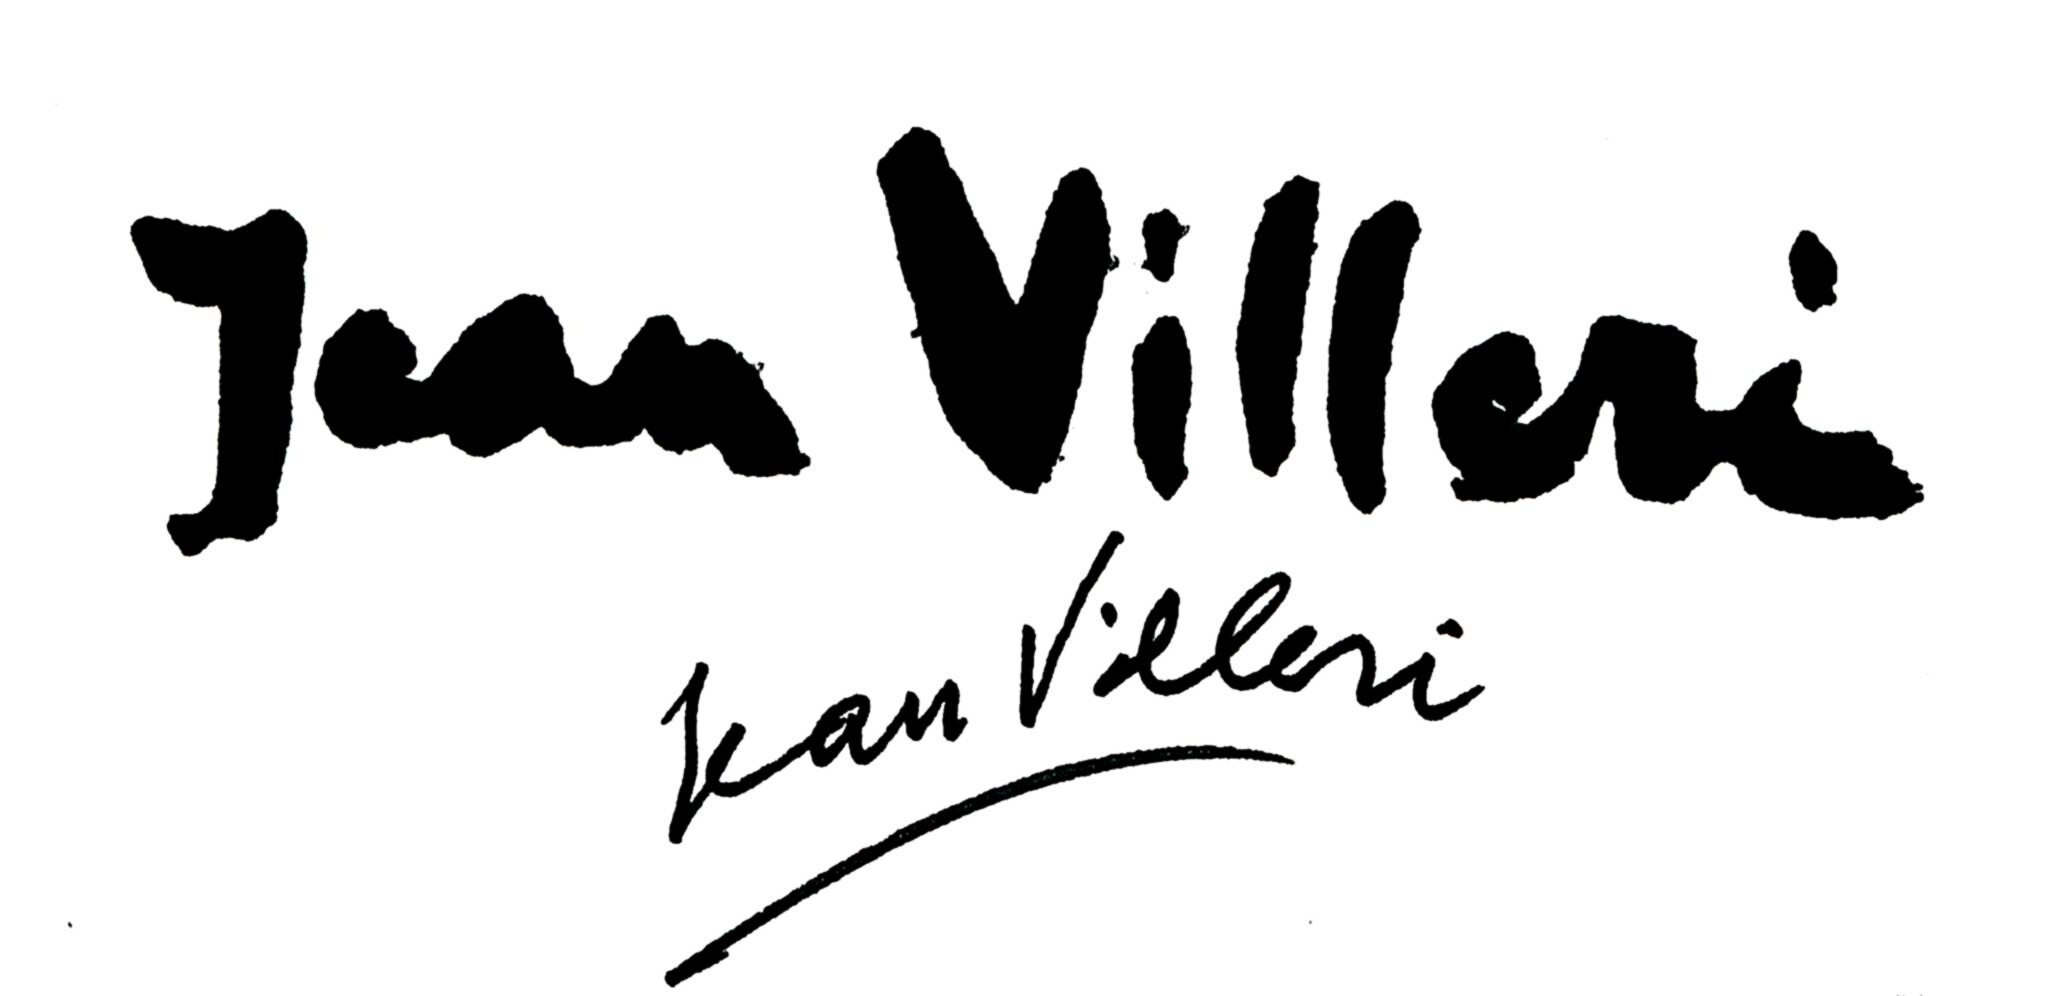
Signature of: jean villeri